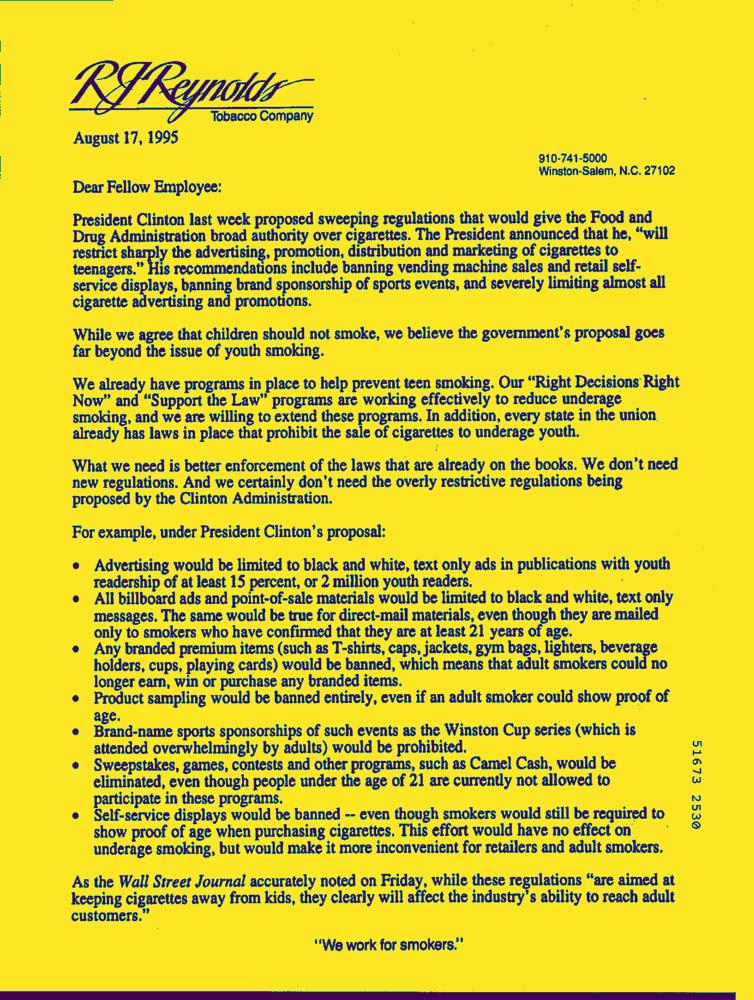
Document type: Letter-Doc